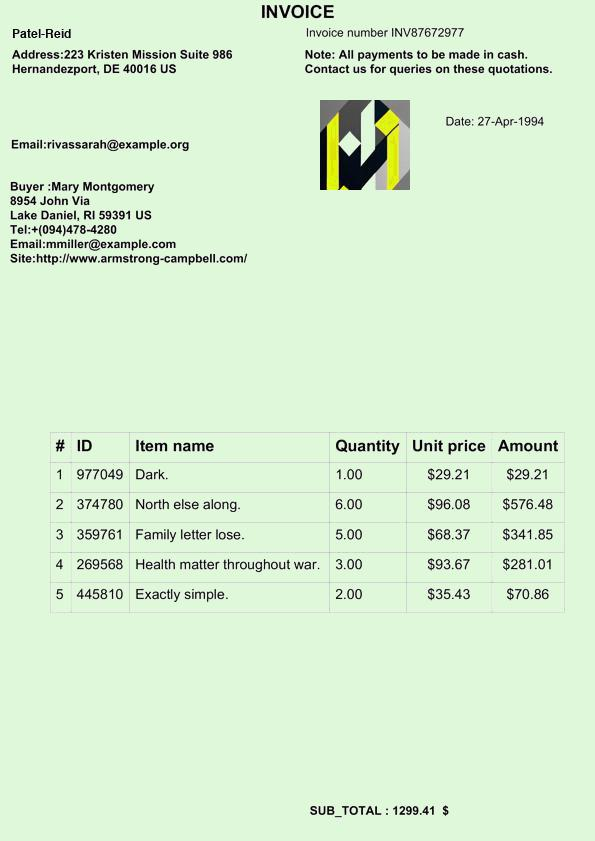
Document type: Invoice